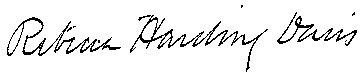
Signature of: rebecca harding davis